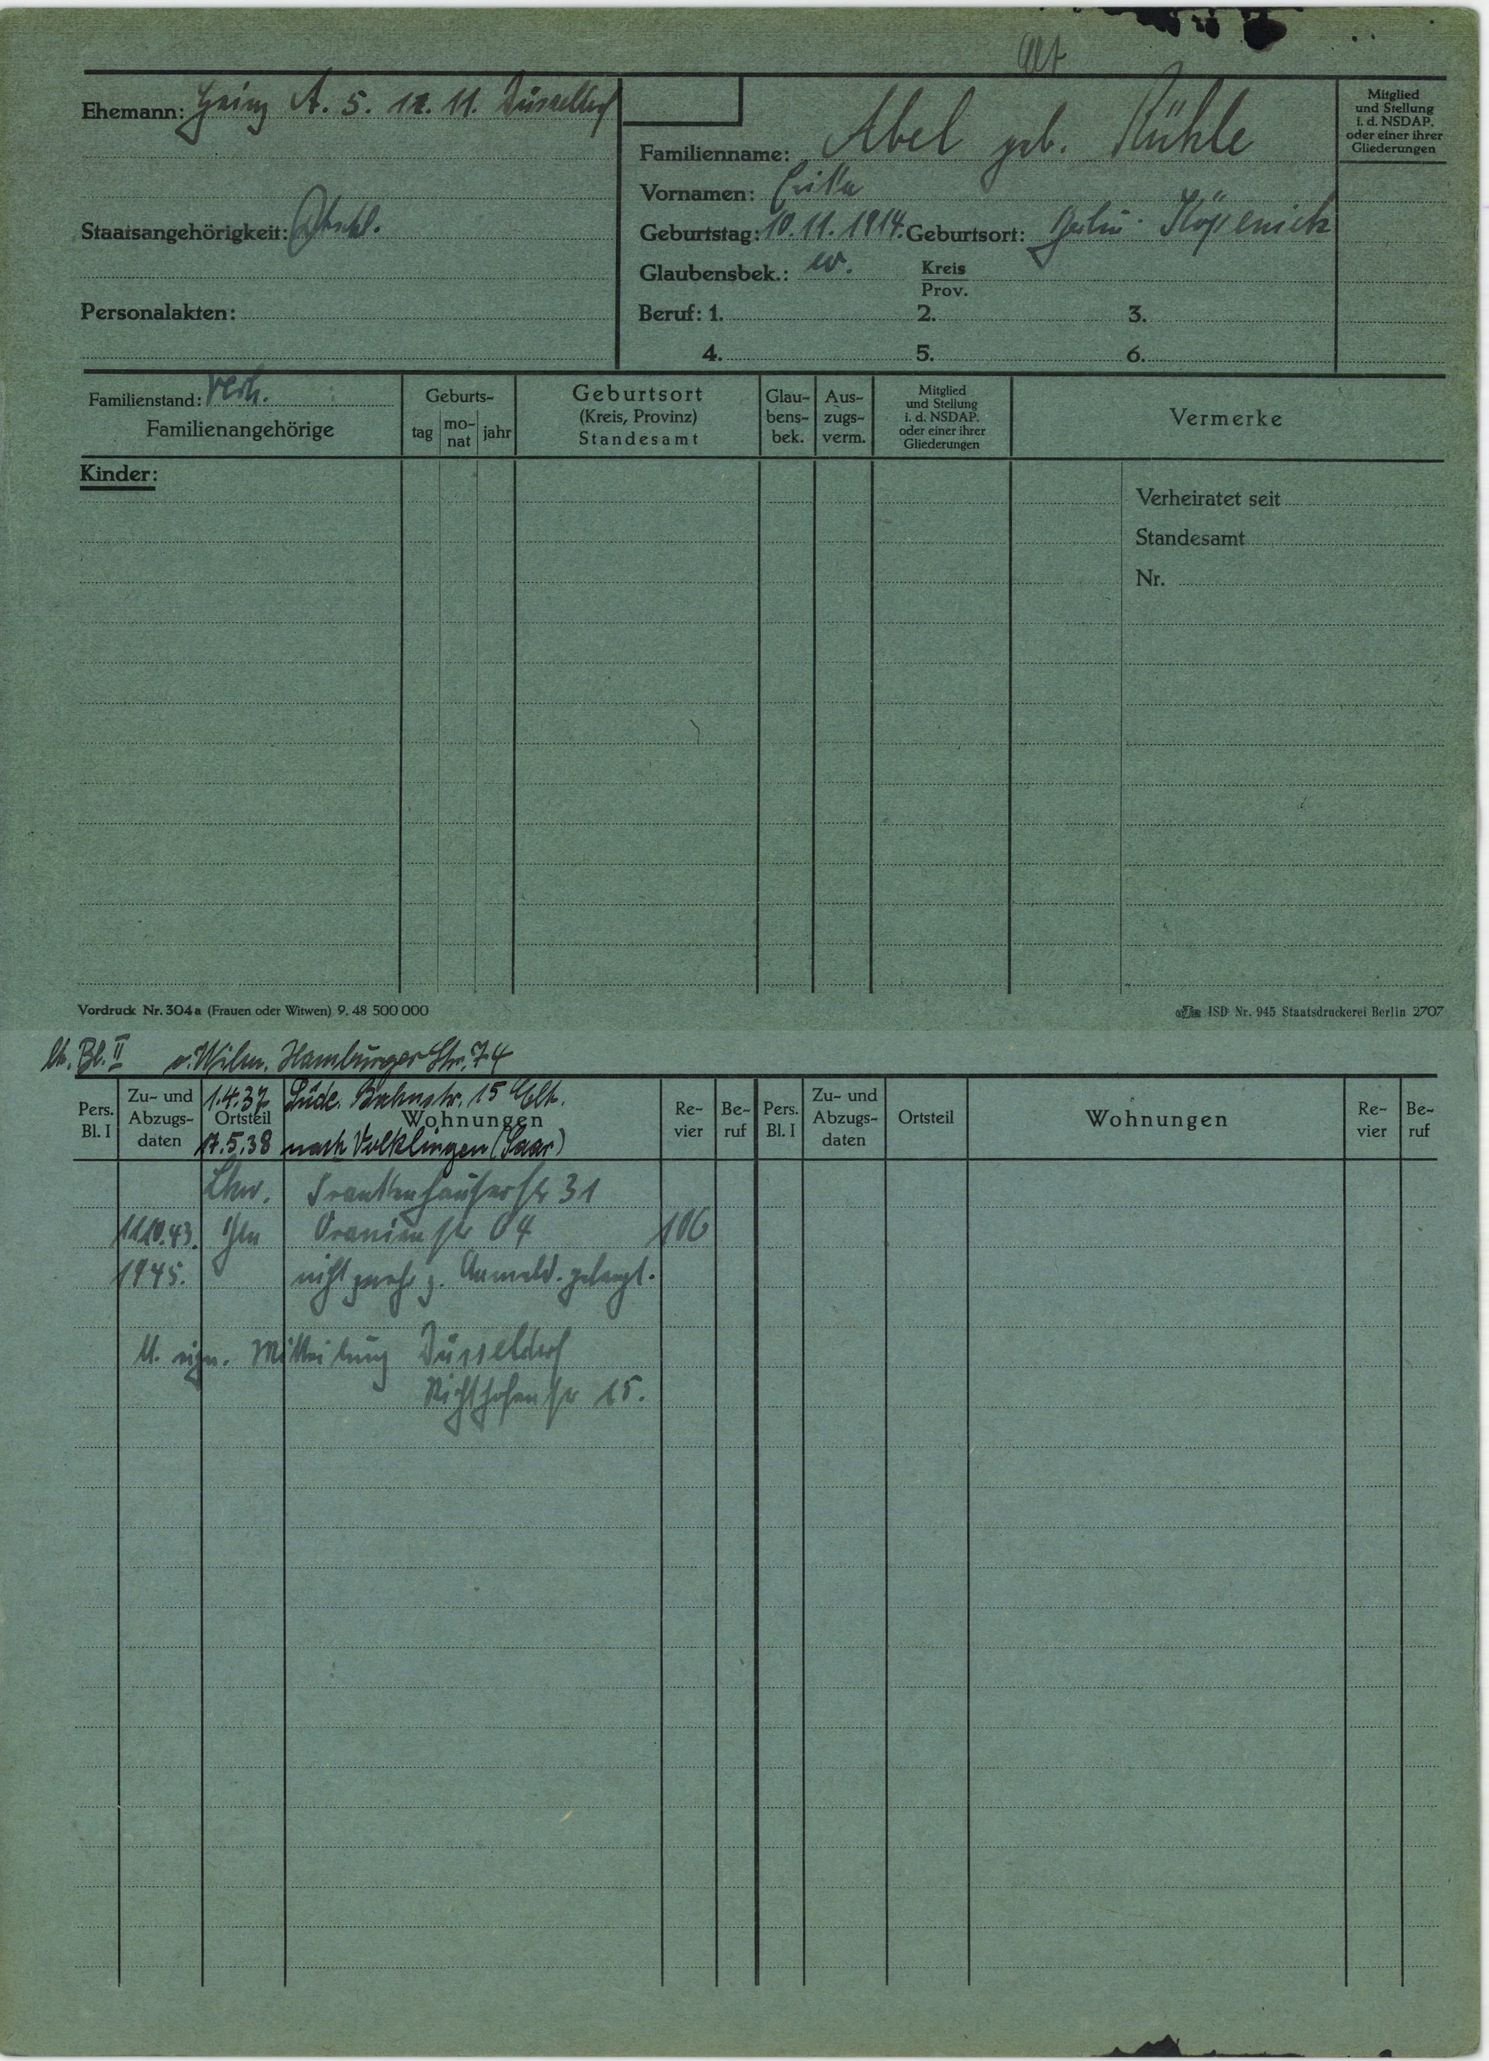
Abel geb. Rühle